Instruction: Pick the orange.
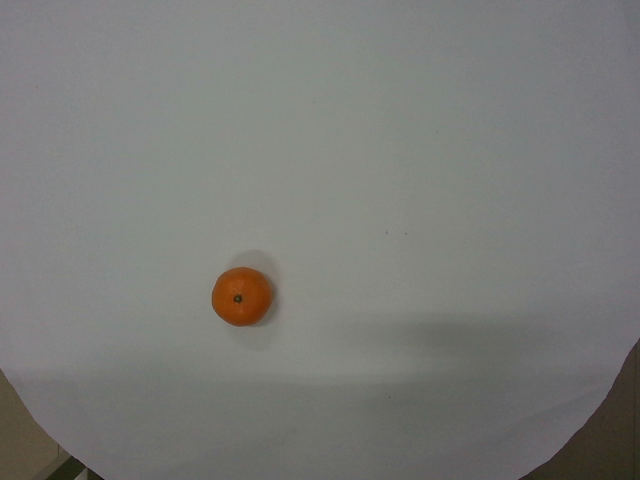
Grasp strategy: vertical